Question: What is the appraised value of the property as recorded in the document?
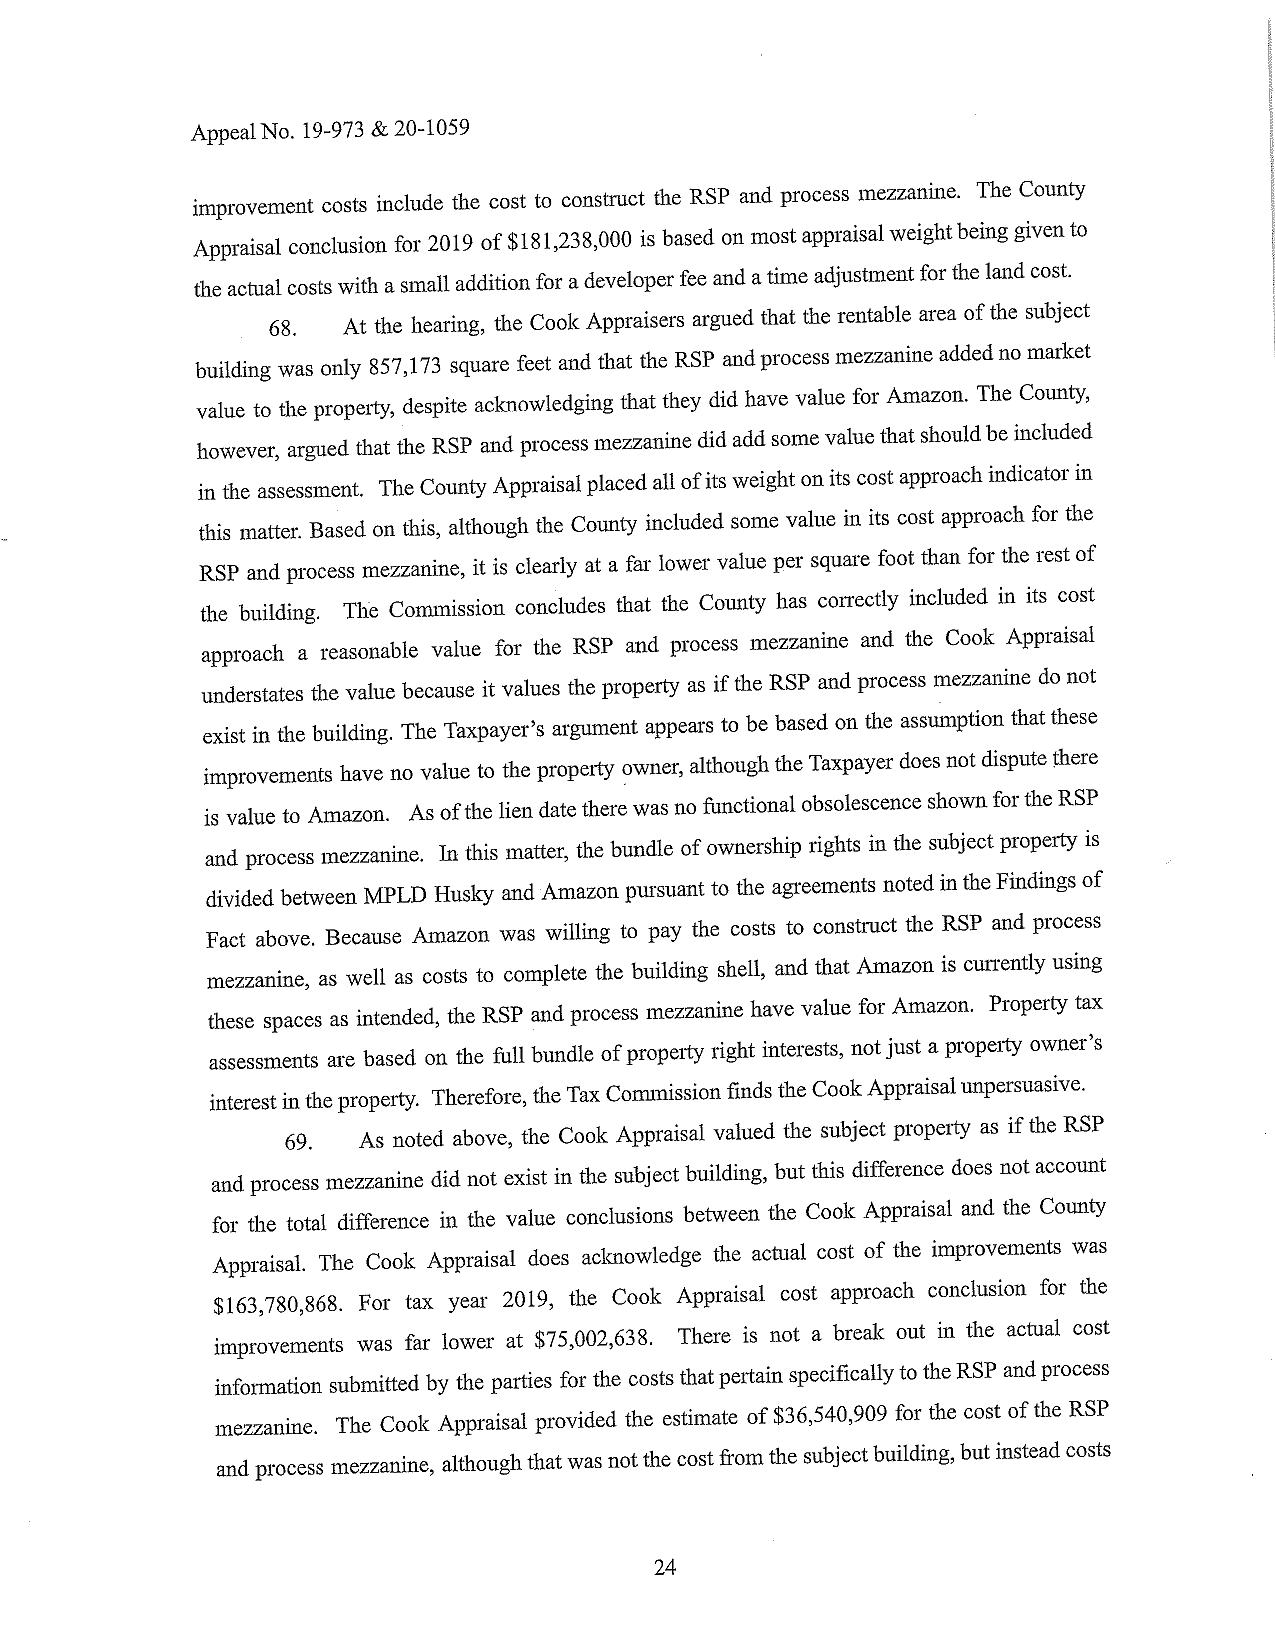
Answer: "$181,238,000 "